Question: What is the appraised value of the property as recorded in the document?
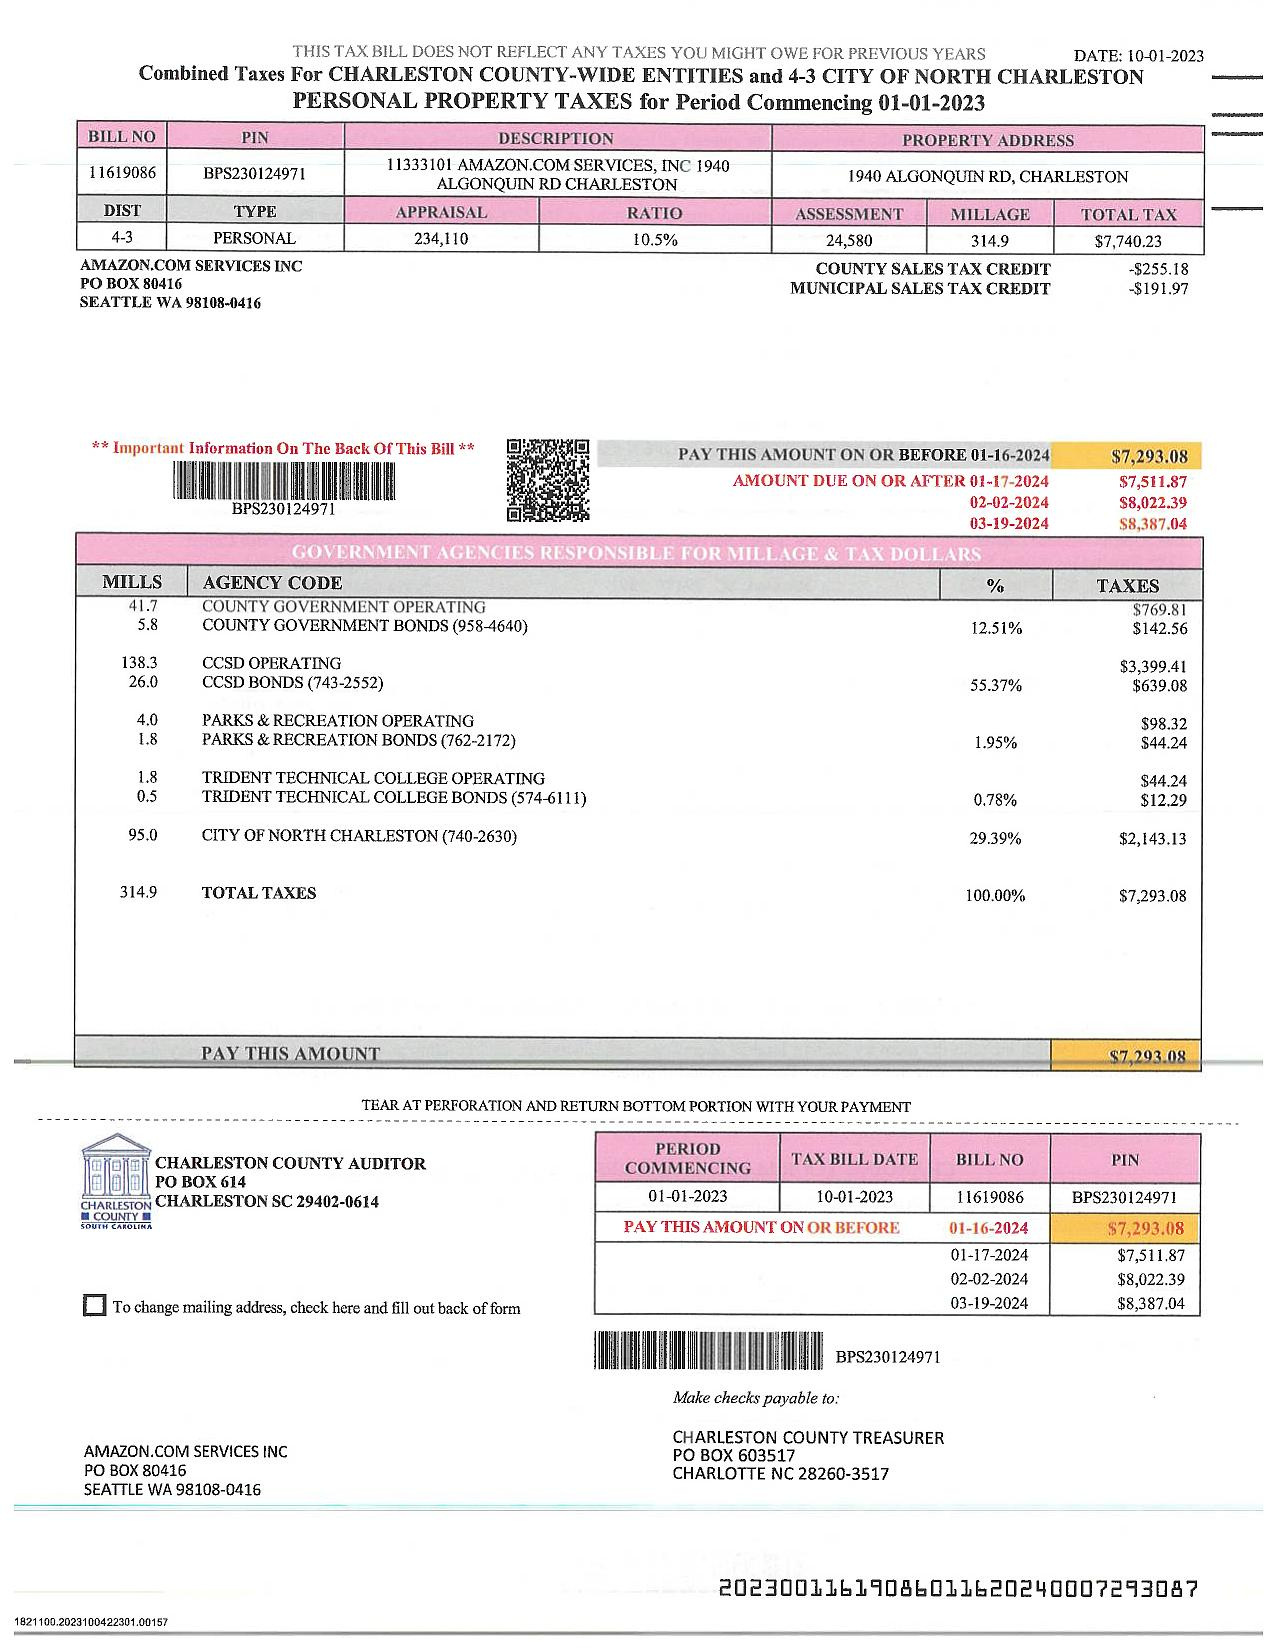
Answer: "234,110"